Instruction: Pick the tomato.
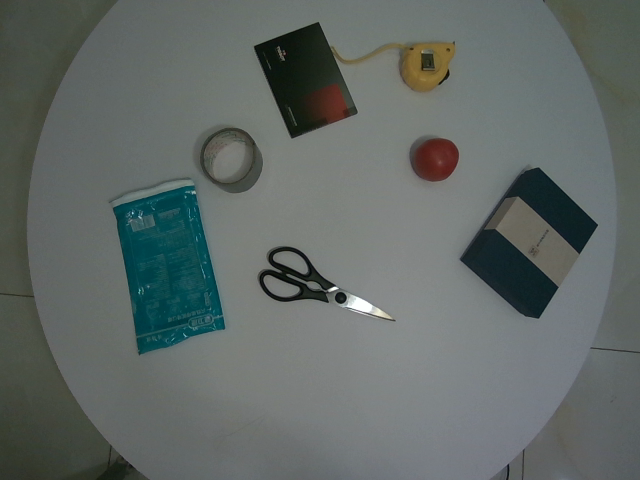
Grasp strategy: vertical